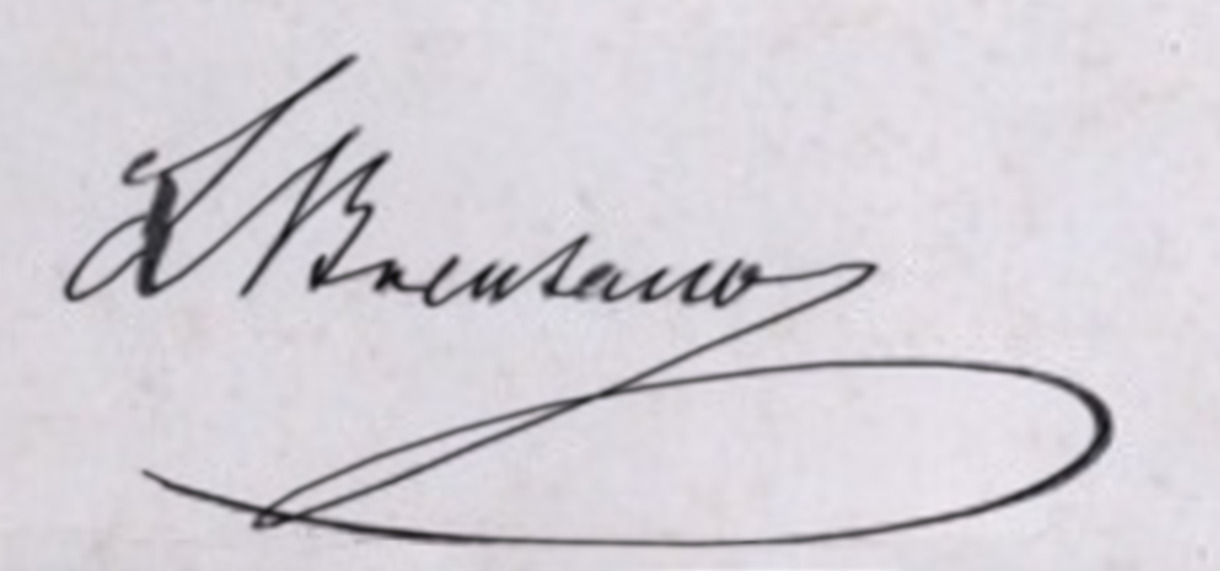
Signature of: lorenzo brentano